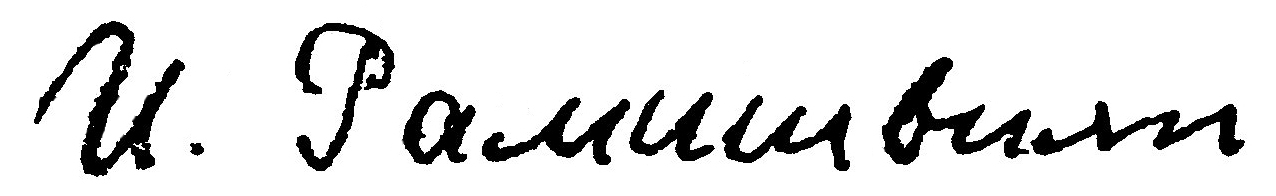
Signature of: isidore ramishvili